Question: Talk about the condition:
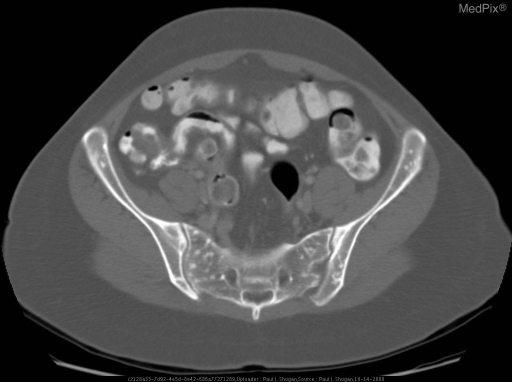
Answer: The disease is discussed as: Osteopoikilosis originally described by Albers-Schonberg and Ledoux-Lebard in the early 20th century is an asymptomatic osteosclerotic dysplasia.   Seen in both men and women, it is not typically seen in patients younger than three years old, and may be more common than previously thought.  Osteopoikilosis displays an autosomal dominant mode of transmission.

Clinical manifestations are absent or mild. In approximately 25% of cases, osteopoikilosis is associated with a specific syndrome such as mixed sclerosing bone dysplasia (coexistence of two or more of melorheostosis, osteopoikilosis, and osteopathia striata), Buschke-Ollendorf syndrome (osteopoikilosis and connective tissue nevi -dermatofibrosis lenticularis disseminata), and Gunal-Seber-Basaran syndrome (osteopoikilosis and dacrocystitis).  Additionally, dwarfism, dystocia, and spinal stenosis are other associations.

Radiographic findings are diagnostic.  Numerous, small, well-defined, homogeneous ovoid or circular foci of increased density are clustered in a symmetric distribution in the epiphyses of long bones in a periarticular distribution or throughout smaller bones, such as the carpal and tarsal bones.  The sclerotic foci can also occur throughout the pelvis and vertebrae, and may increase in size with age until skeletal maturity is reached.  Complete disappearance of sclerotic foci has been observed.

Differential considerations include osteoblastic metastases, mastocytosis, and tuberous sclerosis.  The symmetric distribution, the predilection for the epiphyses and metaphyses, and the uniform size of the sclerotic foci suggest osteopoikilosis. Bone scintigraphy is useful in differentiating osteopoikilosis from bony metastases, as sclerotic foci of osteopoikilosis do not accumulate radiotracer in bone scans, unlike osteoblastic metastasis.  Positive bone scans are possible in children, and occur rarely in adults.

Histologically, each sclerotic lesion represents a focus of lamellar bone containing haversian systems, and is identical to enostosis.